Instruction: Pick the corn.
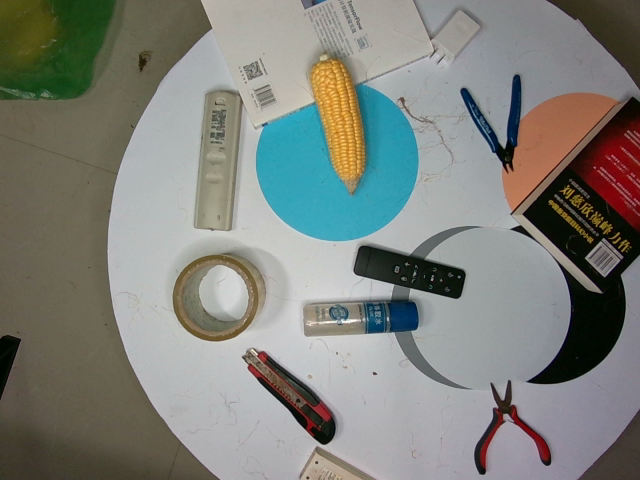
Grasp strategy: vertical